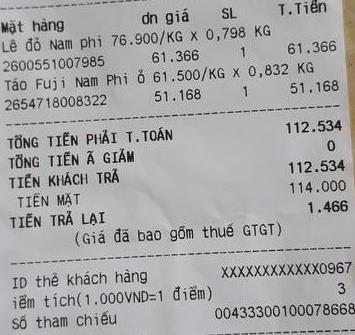
<table>
<tr>
<th>Mặt hàng</th>
<th>đn giá</th>
<th>SL</th>
<th>T.Tiền</th>
</tr>
<tr>
<td>Lê đỏ Nam phi 76.900/KG x 0,798 KG</td>
<td>61.366</td>
<td>1</td>
<td>61.366</td>
</tr>
<tr>
<td>2600551007985</td>
<td></td>
<td></td>
<td></td>
</tr>
<tr>
<td>Táo Fuji Nam Phi ổ 61.500/KG x 0,832 KG</td>
<td>51.168</td>
<td>1</td>
<td>51.168</td>
</tr>
<tr>
<td>2654718008322</td>
<td></td>
<td></td>
<td></td>
</tr>
</table>

TỔNG TIỀN PHẢI T.TOÁN 112.534
TỔNG TIỀN GIẢM 0
TIỀN KHÁCH TRẢ 112.534
TIỀN MẶT 114.000
TIỀN TRẢ LẠI 1.466
(Giá đã bao gồm thuế GTGT)

ID thẻ khách hàng XXXXXXXXXX0967
điểm tích(1.000VND=1 điểm) 3
Số tham chiếu 00433300100078668